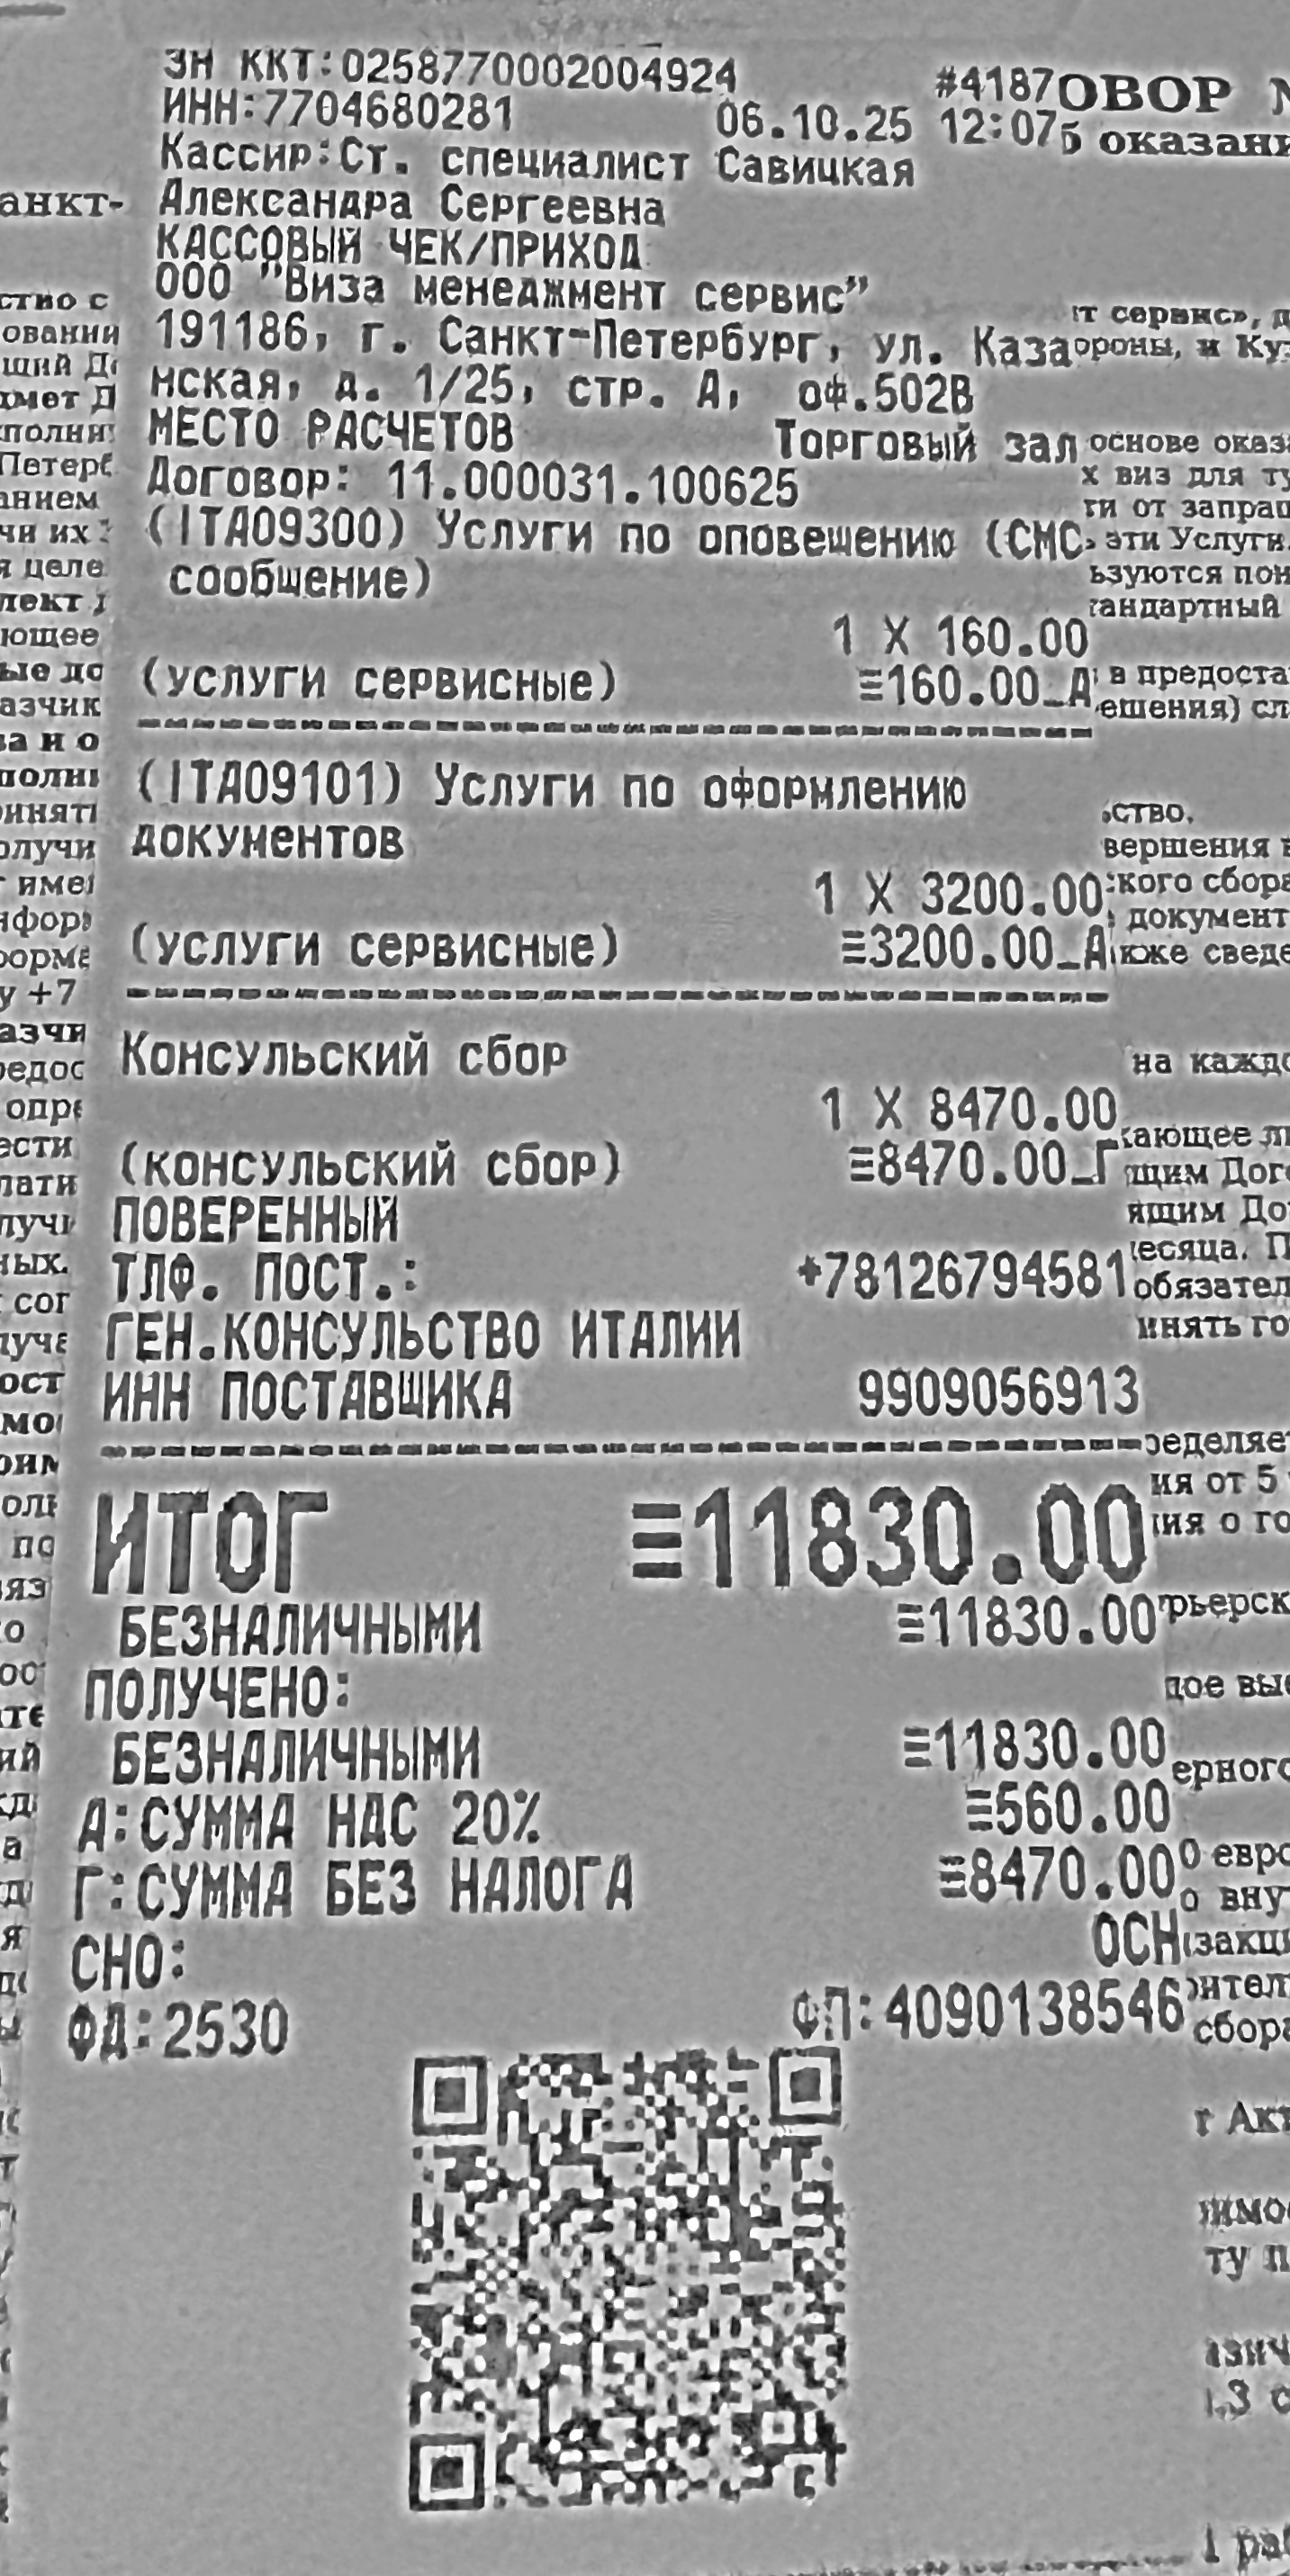
Продавец: ООО "Виза менеджмент сервис"
ИНН: 7704680281
Дата: 06.10.2025
Товары: (ITA09300) Услуги по оповещению (СМС-сообщение); (ITA09301) Услуги по оформлению документов; Консульский сбор
Количество: 1; 1; 1
Цена: 160.00; 3200.00; 8470.00
Сумма: 160.00; 3200.00; 8470.00
Итого: 11830.00